Question: What is the suspected problem?
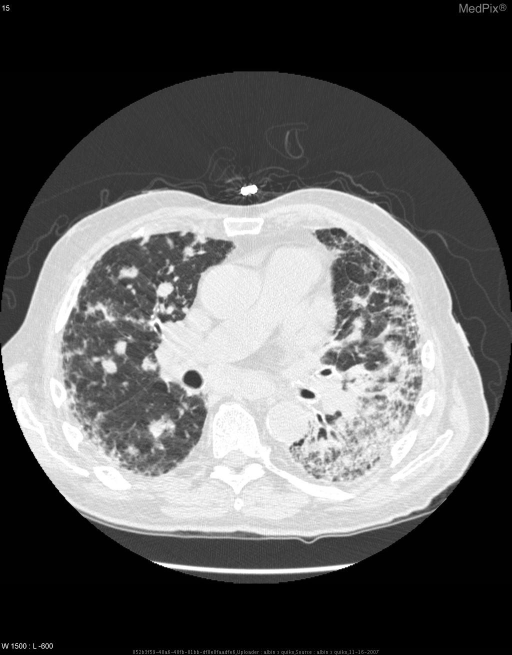
Answer: The findings suggest CXR:  Diffuse opacities throughout bilateral lungs indicative of a fibrotic process.  Multiple pulmonary nodules found throughout bilateral lung fields.

CT:  Multifocal nodular opacities throughout the bilateral lungs concerning for diffuse metastatic disease. Fibrotic changes with a lower lobe predominance at the representing idiopathic pulmonary fibrosis.. There are too numerous to count multifocal nodular opacities throughout bilateral lung slices.  Diffuse interlobular septal thickening and peribronchial cuffing noted, predominantly in the lung bases.  Honeycombing and fibrotic changes are also present bilaterally.  There is a small left pleural effusion.   Mediastinal adenopathy is present to include the pretracheal, paratracheal, AP window and subcarinal chains. The patient might have a history of 86 y/o male with PMHX of HTN, Afib, hypothyroidism, idiopathic pulmonary fibrosis, dementia, and depression transferred by his assisted living facility for 3 week hx of decreased PO intake, dry cough, increased confusion, and more recently hypotension.  Admitted to the hospital for treatment of bilateral pneumonia and malnutrition..